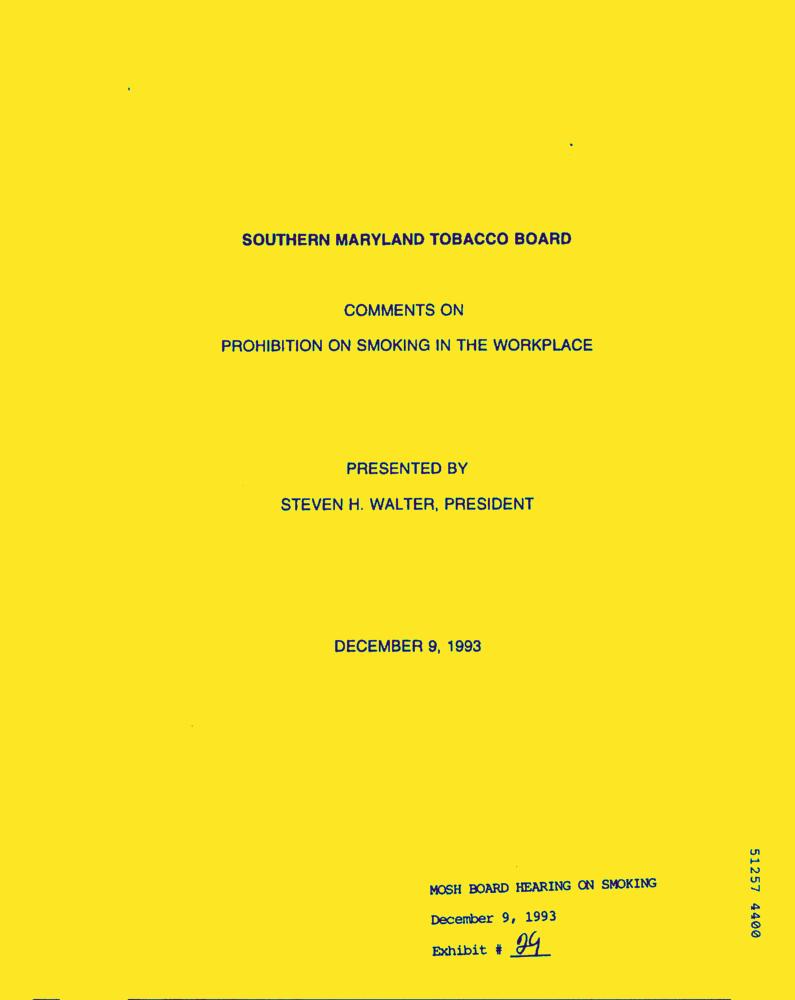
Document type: Letter-Doc